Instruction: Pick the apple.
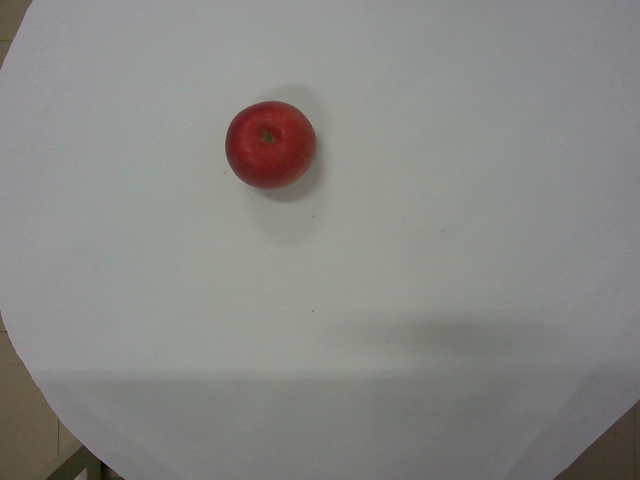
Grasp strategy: vertical